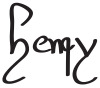
Signature of: henry vi of england